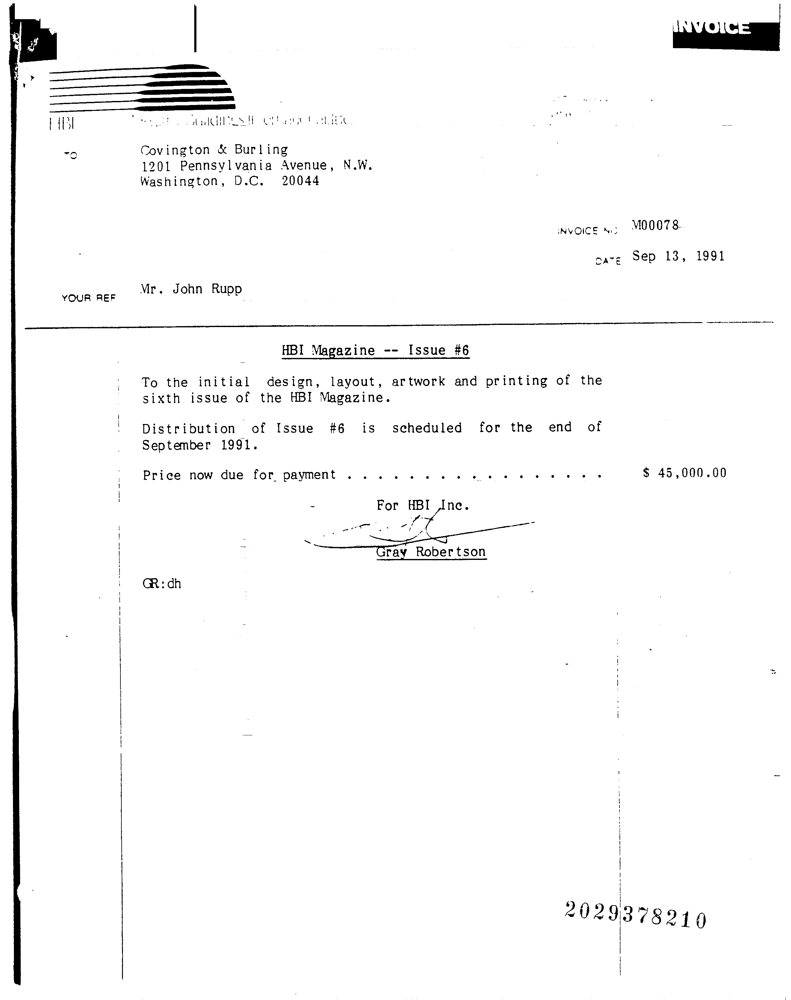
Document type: Invoice